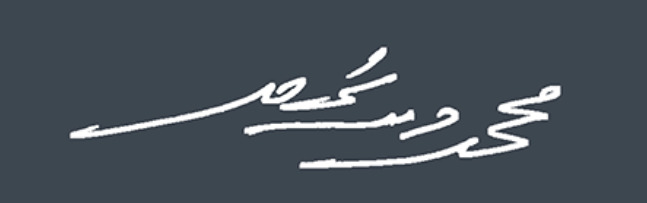
Signature of: muhammad shahrur